Patient: Male, age 59
A 59-year-old man was admitted to our hospital because he was experiencing severe respiratory distress. He had been diagnosed with intestinal catarrh when he was 1 year old, nephritic syndrome when he was 13 years old, and pleuritis when he was 57 years old. He was an HBV carrier, but not immunocompromised. He did not have a history of tuberculosis. He lived in a rural district composed mainly of paddy fields and worked as an engineer in an office. He was an ex-smoker, having quit smoking at the age of 30 years. Six months before hospital admission, he presented with edema of the left leg and low-grade fever. At the time of presentation, he tested positive for anti-Chlamydia pneumoniae immunoglobulin antibodies and was treated with clarithromycin. He experienced symptom relief with this treatment within a few weeks. However, 4 months before hospital admission, soon after the treatment was discontinued, he developed low-grade fever, a skin eruption resembling folliculitis in the left upper arm, and adenopathy of multiple lymph nodes. Two weeks before hospital admission, he presented with bilateral swelling of the fingers and feet (Fig. 1A). Further, the skin eruption had progressed to ulceration (Fig. 1B). Isolates from the ulcer exudate were cultured and revealed cutaneous infection with mycobacterial species. He was therefore referred to our department. Chest X-ray (CXR) findings were normal, but computed tomography (CT) revealed the presence of tiny miliary nodules in both lung fields (Fig. 2A). Five days before admission, the patient developed a fever (temperature >38  C). He was urged to admit himself to our hospital because of severe respiratory distress. Physical examination revealed tachypnea and 80% oxygen saturation in room air. Prominent inspiratory crackles were heard over both lower lung fields. CXR showed diffuse bilateral infiltration (Fig. 3), and CT revealed the presence of multiple nodules and infiltrates in both lung fields (Fig. 2B). Blood gas analysis in room air revealed a partial pressure of oxygen in arterial blood (PaO2) of 46 mmHg and a pH of 7.46. The other blood parameters were as follows: hemoglobin level, 11.3 g/dL, was within normal limits; leukocyte count, 14.4 x 103 cells/L, was high; and C-reactive protein level, 20.8 mg/L, was high. The brain natriuretic peptide level was 30.0 pg/mL, which was within the normal limits.
We initiated treatment with a broad-spectrum panel of antimicrobial agents, namely, meropenem and ciproxacin, along with methylprednisolone pulse therapy. However, over the next 24 hours, the patient developed severe respiratory failure (PaO2/fraction of inspired oxygen [PF ratio] <200) and required intubation and mechanical ventilation with positive end-expiratory pressure. Intubation was followed by bronchoscopy with bronchoalveolar lavage (BAL). Positive results were obtained in Ziehl-Neelsen staining of a sputum smear and BAL fluid, but negative results were obtained for Gram staining. We therefore strongly suspected mycobacterial infection. Although M. tuberculosis and the MAC were not detected in polymerase chain reaction analysis of the patient's samples, we continued to suspect a miliary mycobacterial infection. Therefore, we initiated treatment with a 4-drug regimen comprising rifampicin 450 mg/day, isoniazid 300 mg/day, pyrazinamide 1500 mg/day, and streptomycin 1 g/day. Meropenem and ciproxacin were discontinued 17 days after hospital admission because the patient's condition improved. Skin biopsy which was done at 1 weak after admission revealed diffuse infiltration of mixed inflammatory cells in the dermis, which was consistent with the diagnosis of cutaneous NTM infection (Fig. 4). CXR and CT revealed a gradual improvement in the patient's condition, and the patient was weaned off mechanical ventilation 23 days after admission. About 1 month after admission, we identified M. szulgai in cultures of the sputum, skin ulcer exudate, and BAL fluid using the colorimetric microdilution plate hybridization method. About 2 months after admission, the bilateral infiltrates had almost completely disappeared from the lungs (Fig. 2C), and the patient was discharged.
Keywords: mycobacterium szulgai, acute respiratory distress syndrome, cutaneous infection
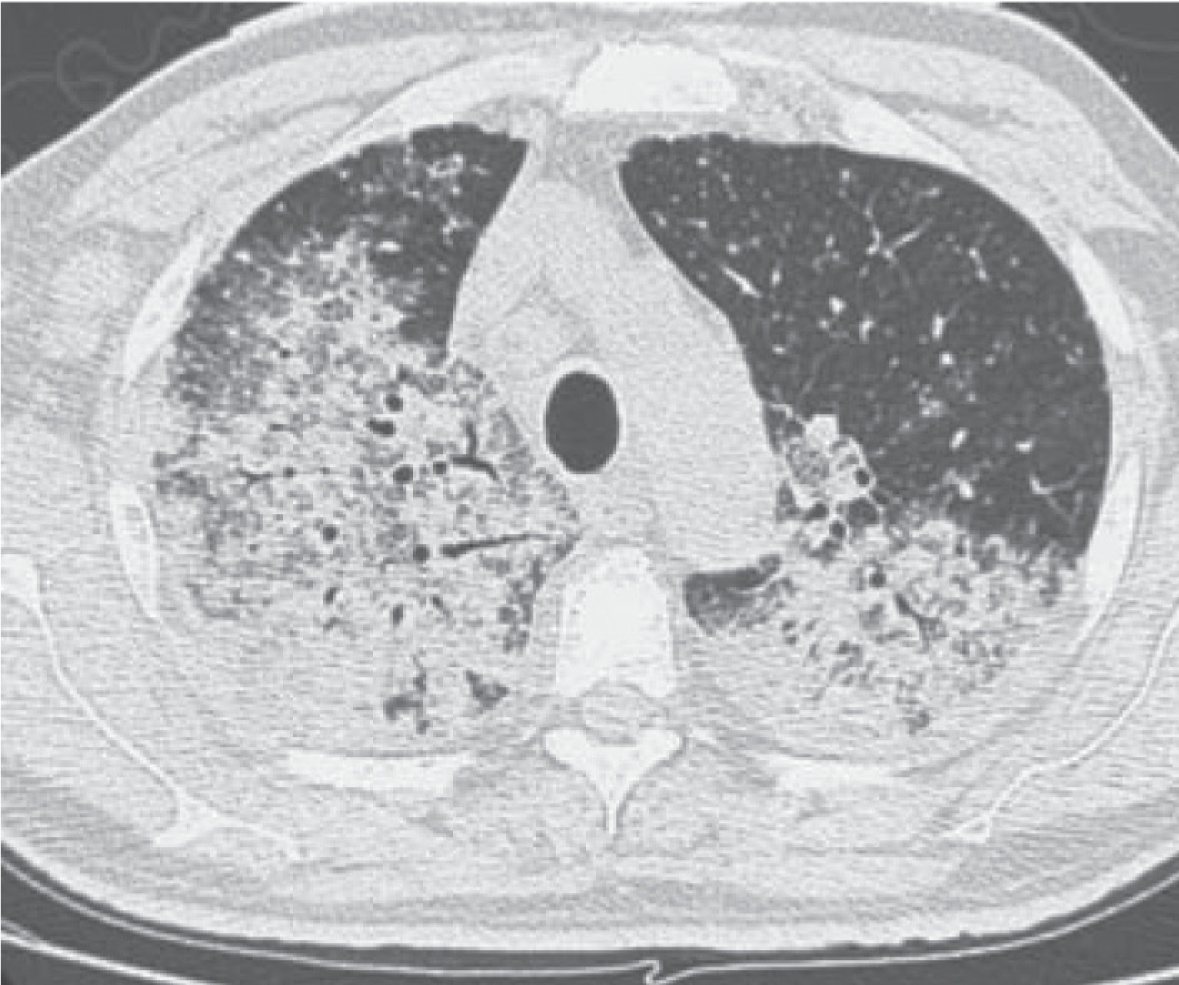
Image caption: (B) CT scan obtained upon admission, showing shadows and nodules on both lung fields.